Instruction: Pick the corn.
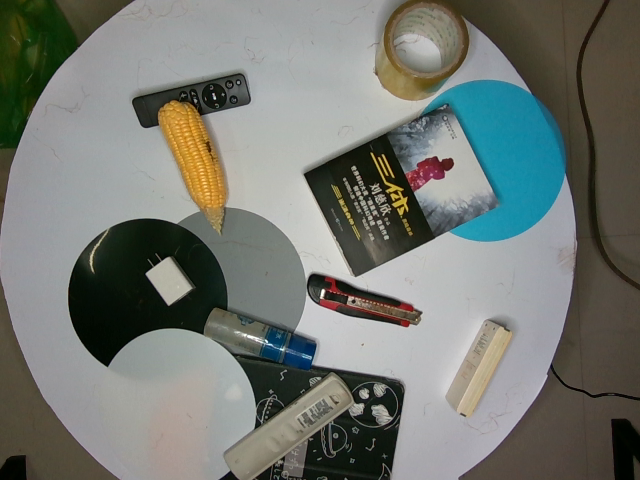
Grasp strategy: vertical